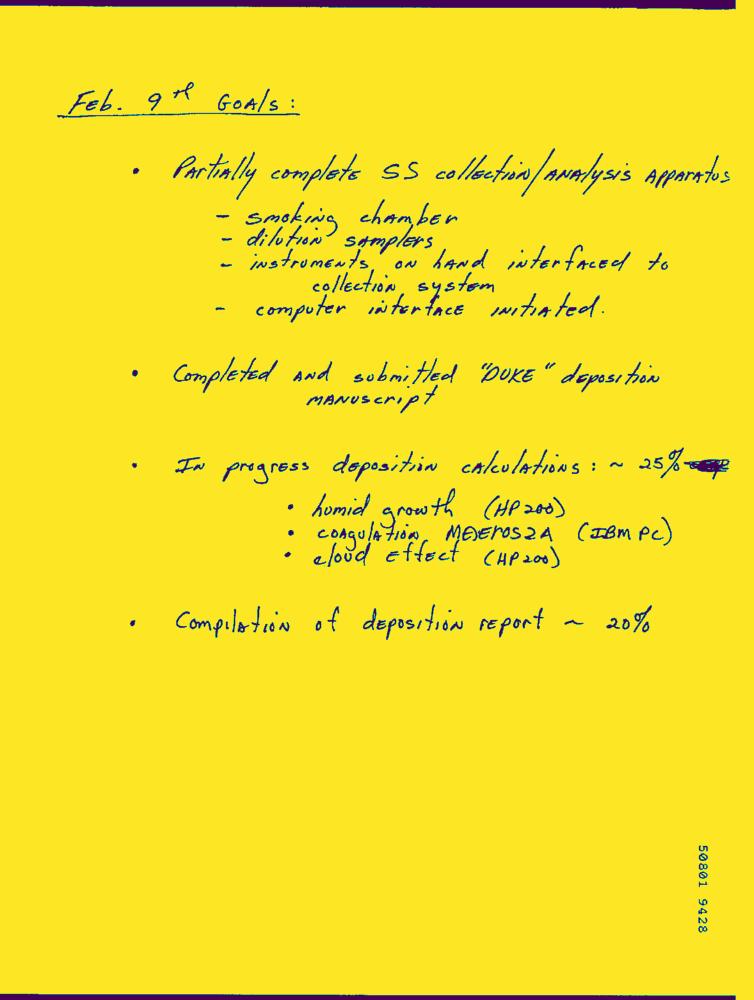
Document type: Hand-Written